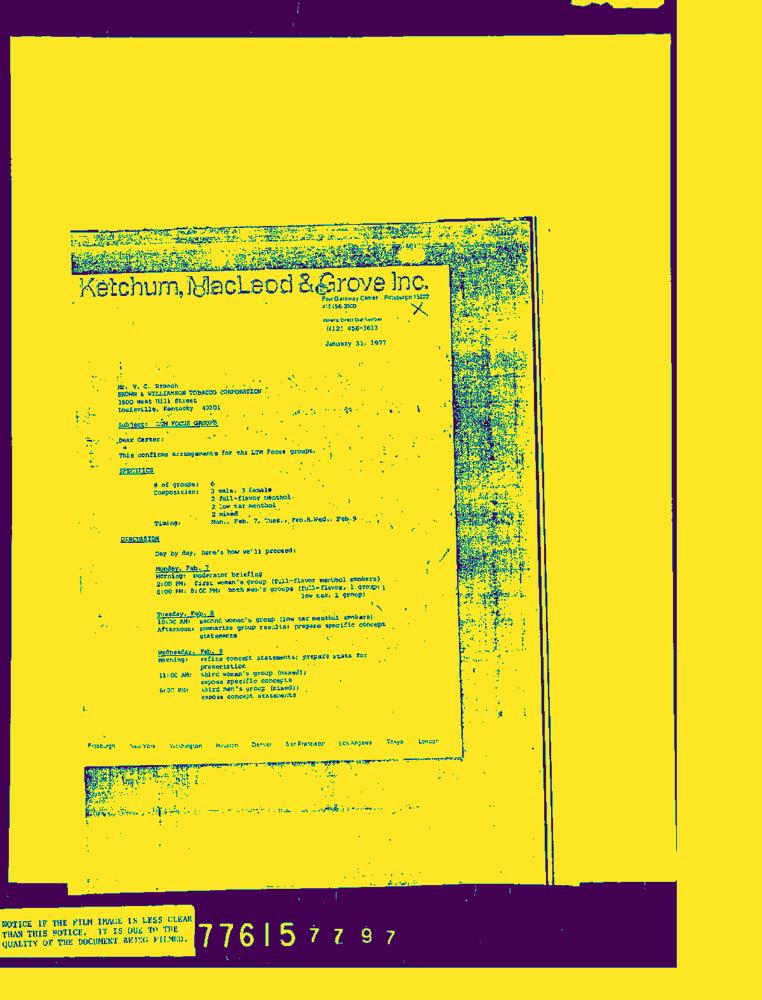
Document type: Letter-Doc